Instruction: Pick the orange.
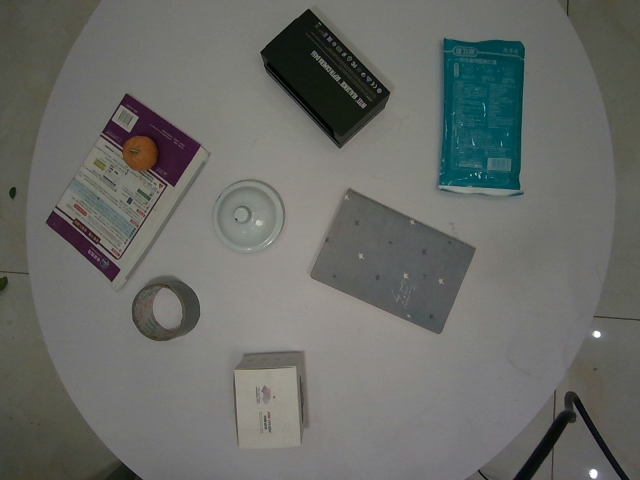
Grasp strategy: vertical